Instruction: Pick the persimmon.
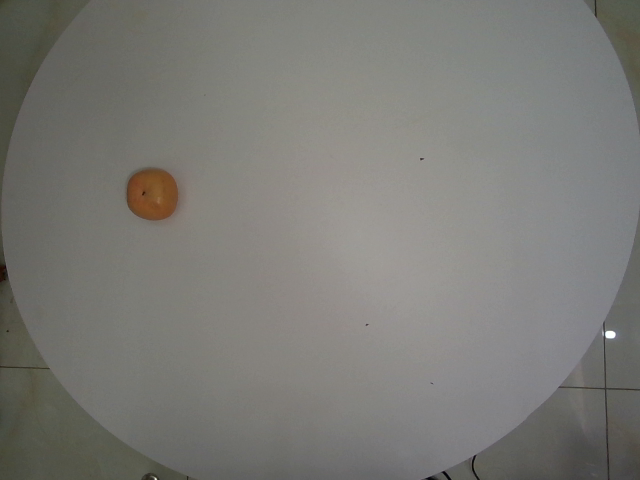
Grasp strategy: vertical